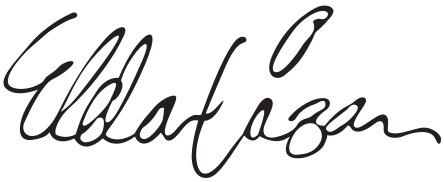
Signature of: eldar vågan